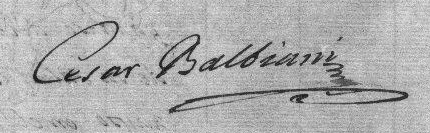
Signature of: césar balbiani